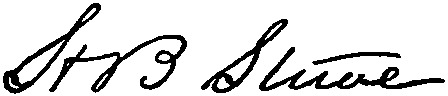
Signature of: harriet beecher stowe